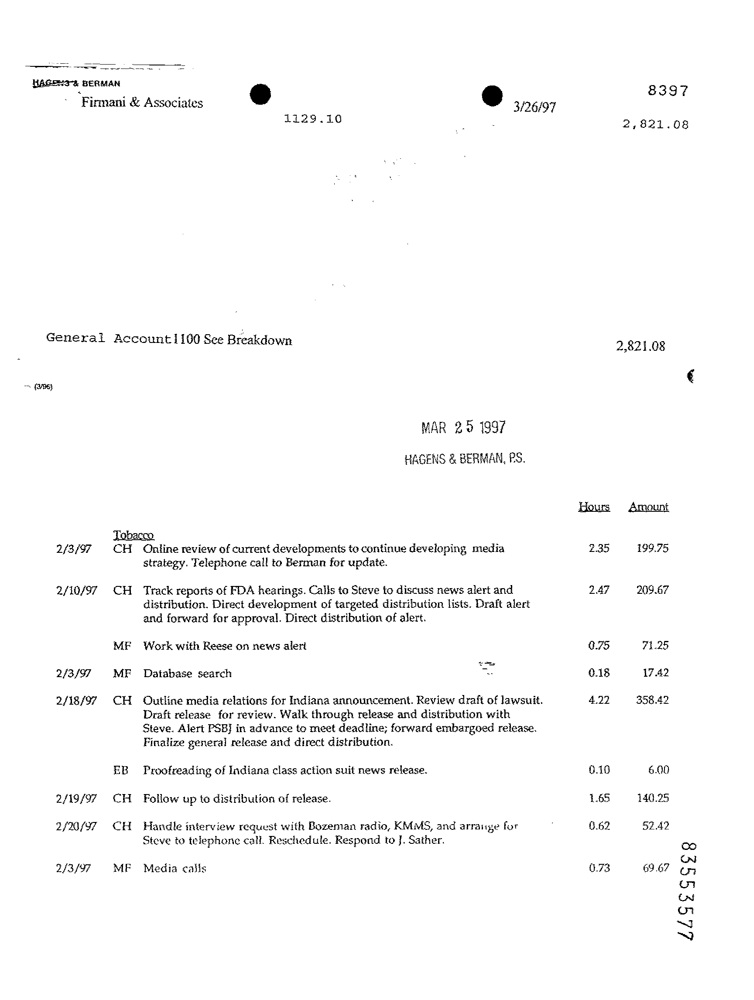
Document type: Invoice